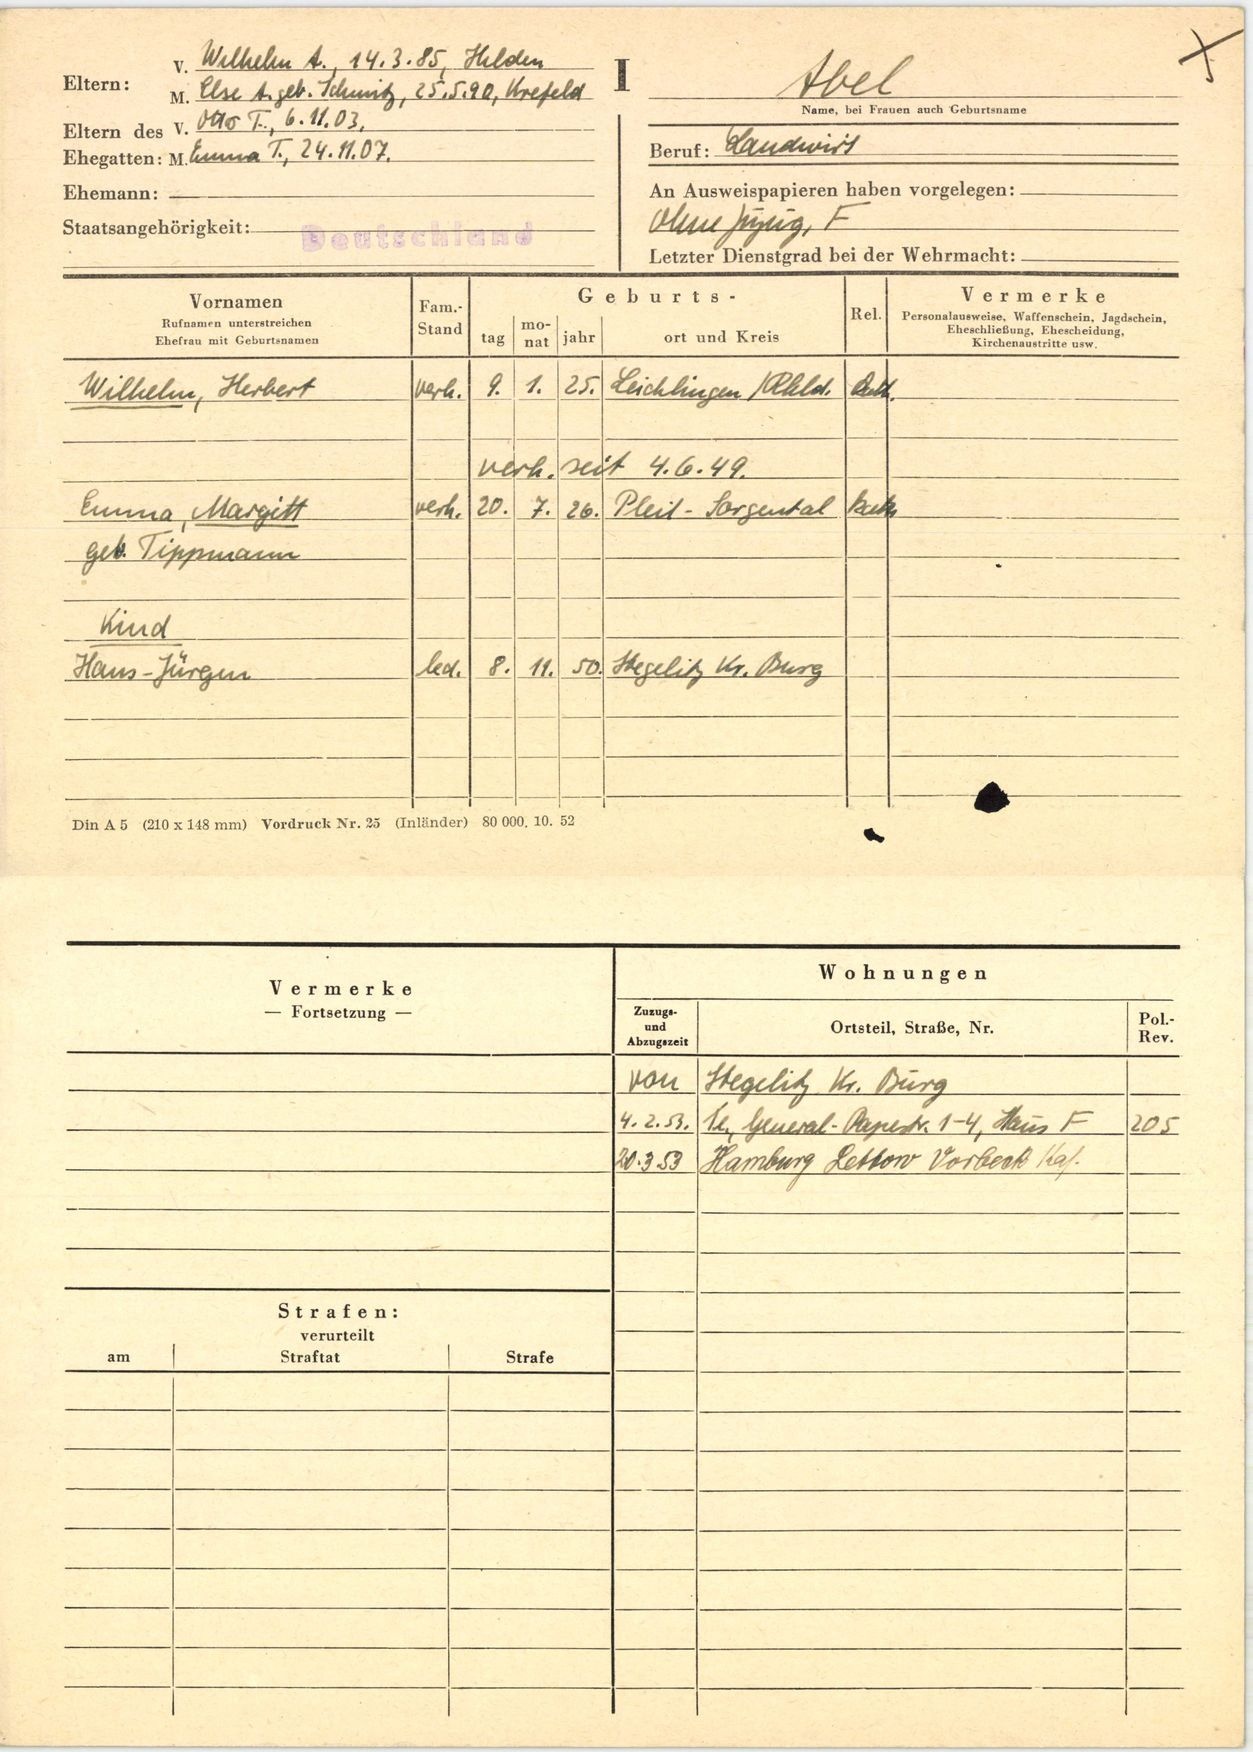
Abel